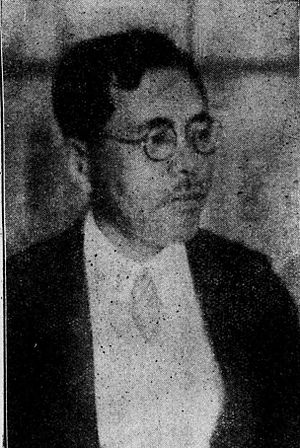
日本語: 千葉勇五郎